Question: Talk about the condition:
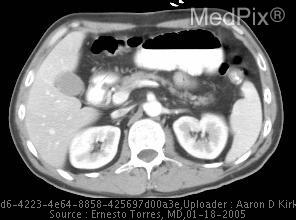
Answer: The disease is discussed as: A CT-guided biopsy of the mass was performed which revealed a Non-Hodgkins diffuse mixed B-cell lymphoma.  Lymphomas of the GI tract are the most common site for extra-nodal lymphomas, and since other small bowel malignancies are rare, lymphomas of the small intestines make up 20-40 % of all small bowel malignancies. However, lymphomas of the small bowel make up only 2 % of GI malignancies.  Interestingly, in Western societies GI lymphomas are predominately in the stomach (50-60 %) with only 20-30% in the small bowel, where in the middle east these values are reversed. B cell lymphomas account for 2/3 of GI lymphomas and have a 2:1 male predominance. T cell lymphomas account for the other 1/3 and have an occur equally between males and females.
The usual presenting symptoms in small bowel lymphomas are abdominal pain, weight loss anorexia, and Lymphomas of the small bowel are staged using CT and respond well to various chemotherapeutic regimens. Surgical excision is usually not performed, and is used mainly for debulking when radiation therapy is used as the primary therapeutic modality.   Low grade B cell lymphomas of the small intestine have a 50 percent 5 year survival where high grade (high nuclear to cytoplasmic ratio) fare a little worse with a 35-40 percent 5 year survival.